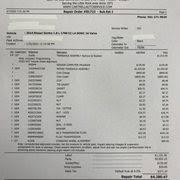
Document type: Invoice